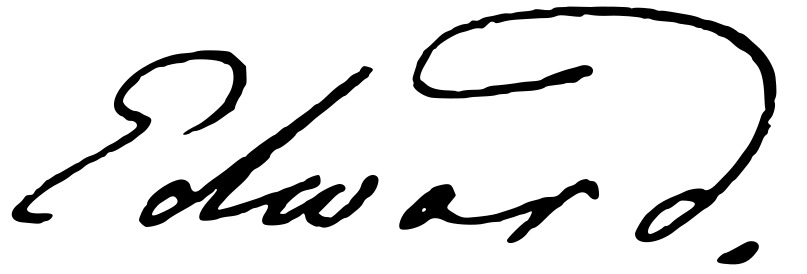
Signature of: prince edward duke of york and albany